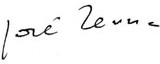
Signature of: josé serra